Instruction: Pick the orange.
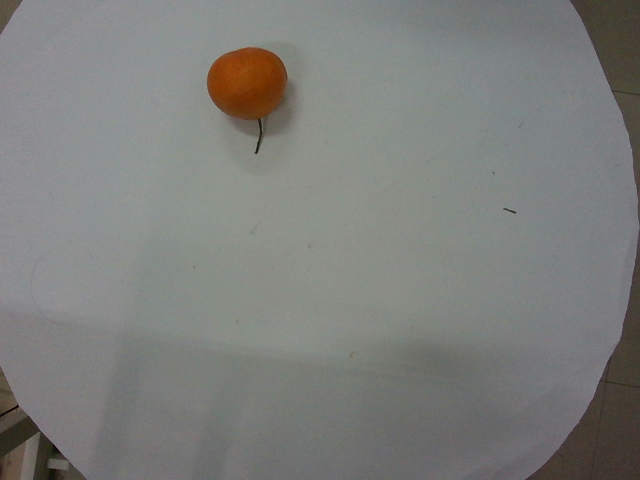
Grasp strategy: vertical